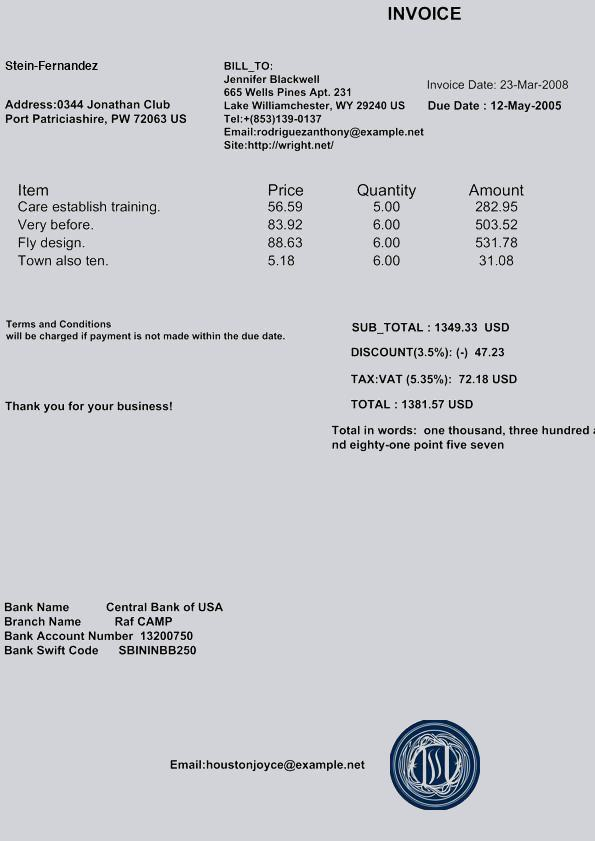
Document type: Invoice